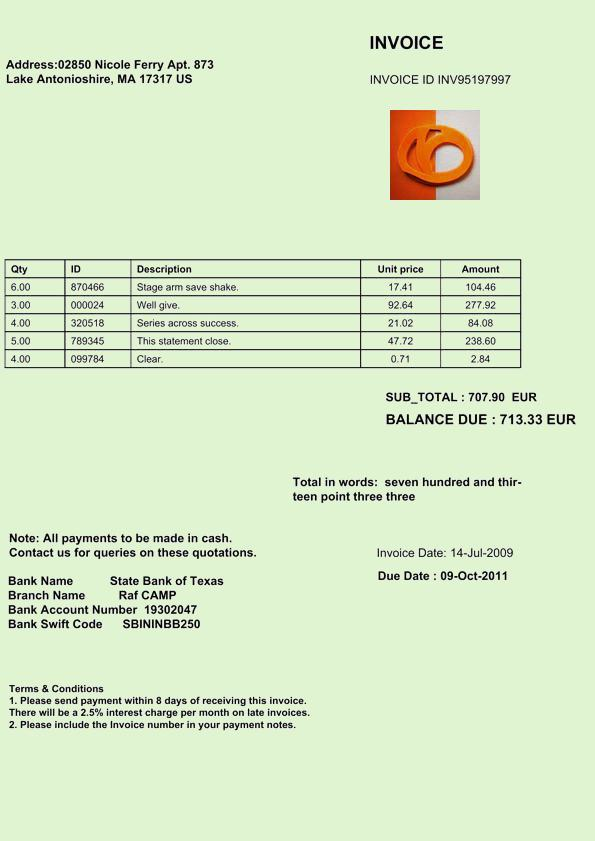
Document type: Invoice